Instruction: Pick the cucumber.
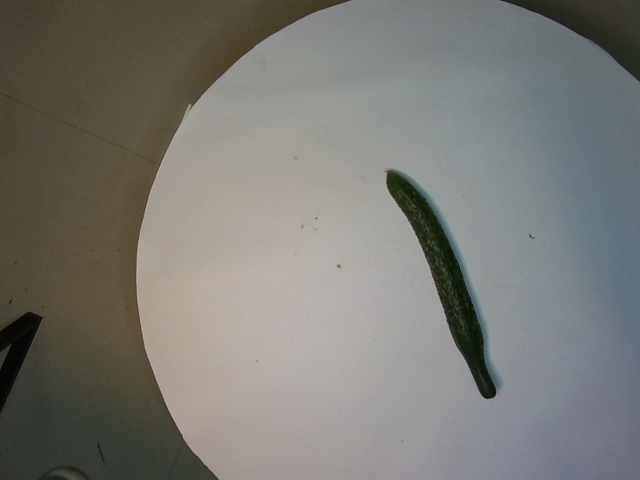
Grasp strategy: vertical